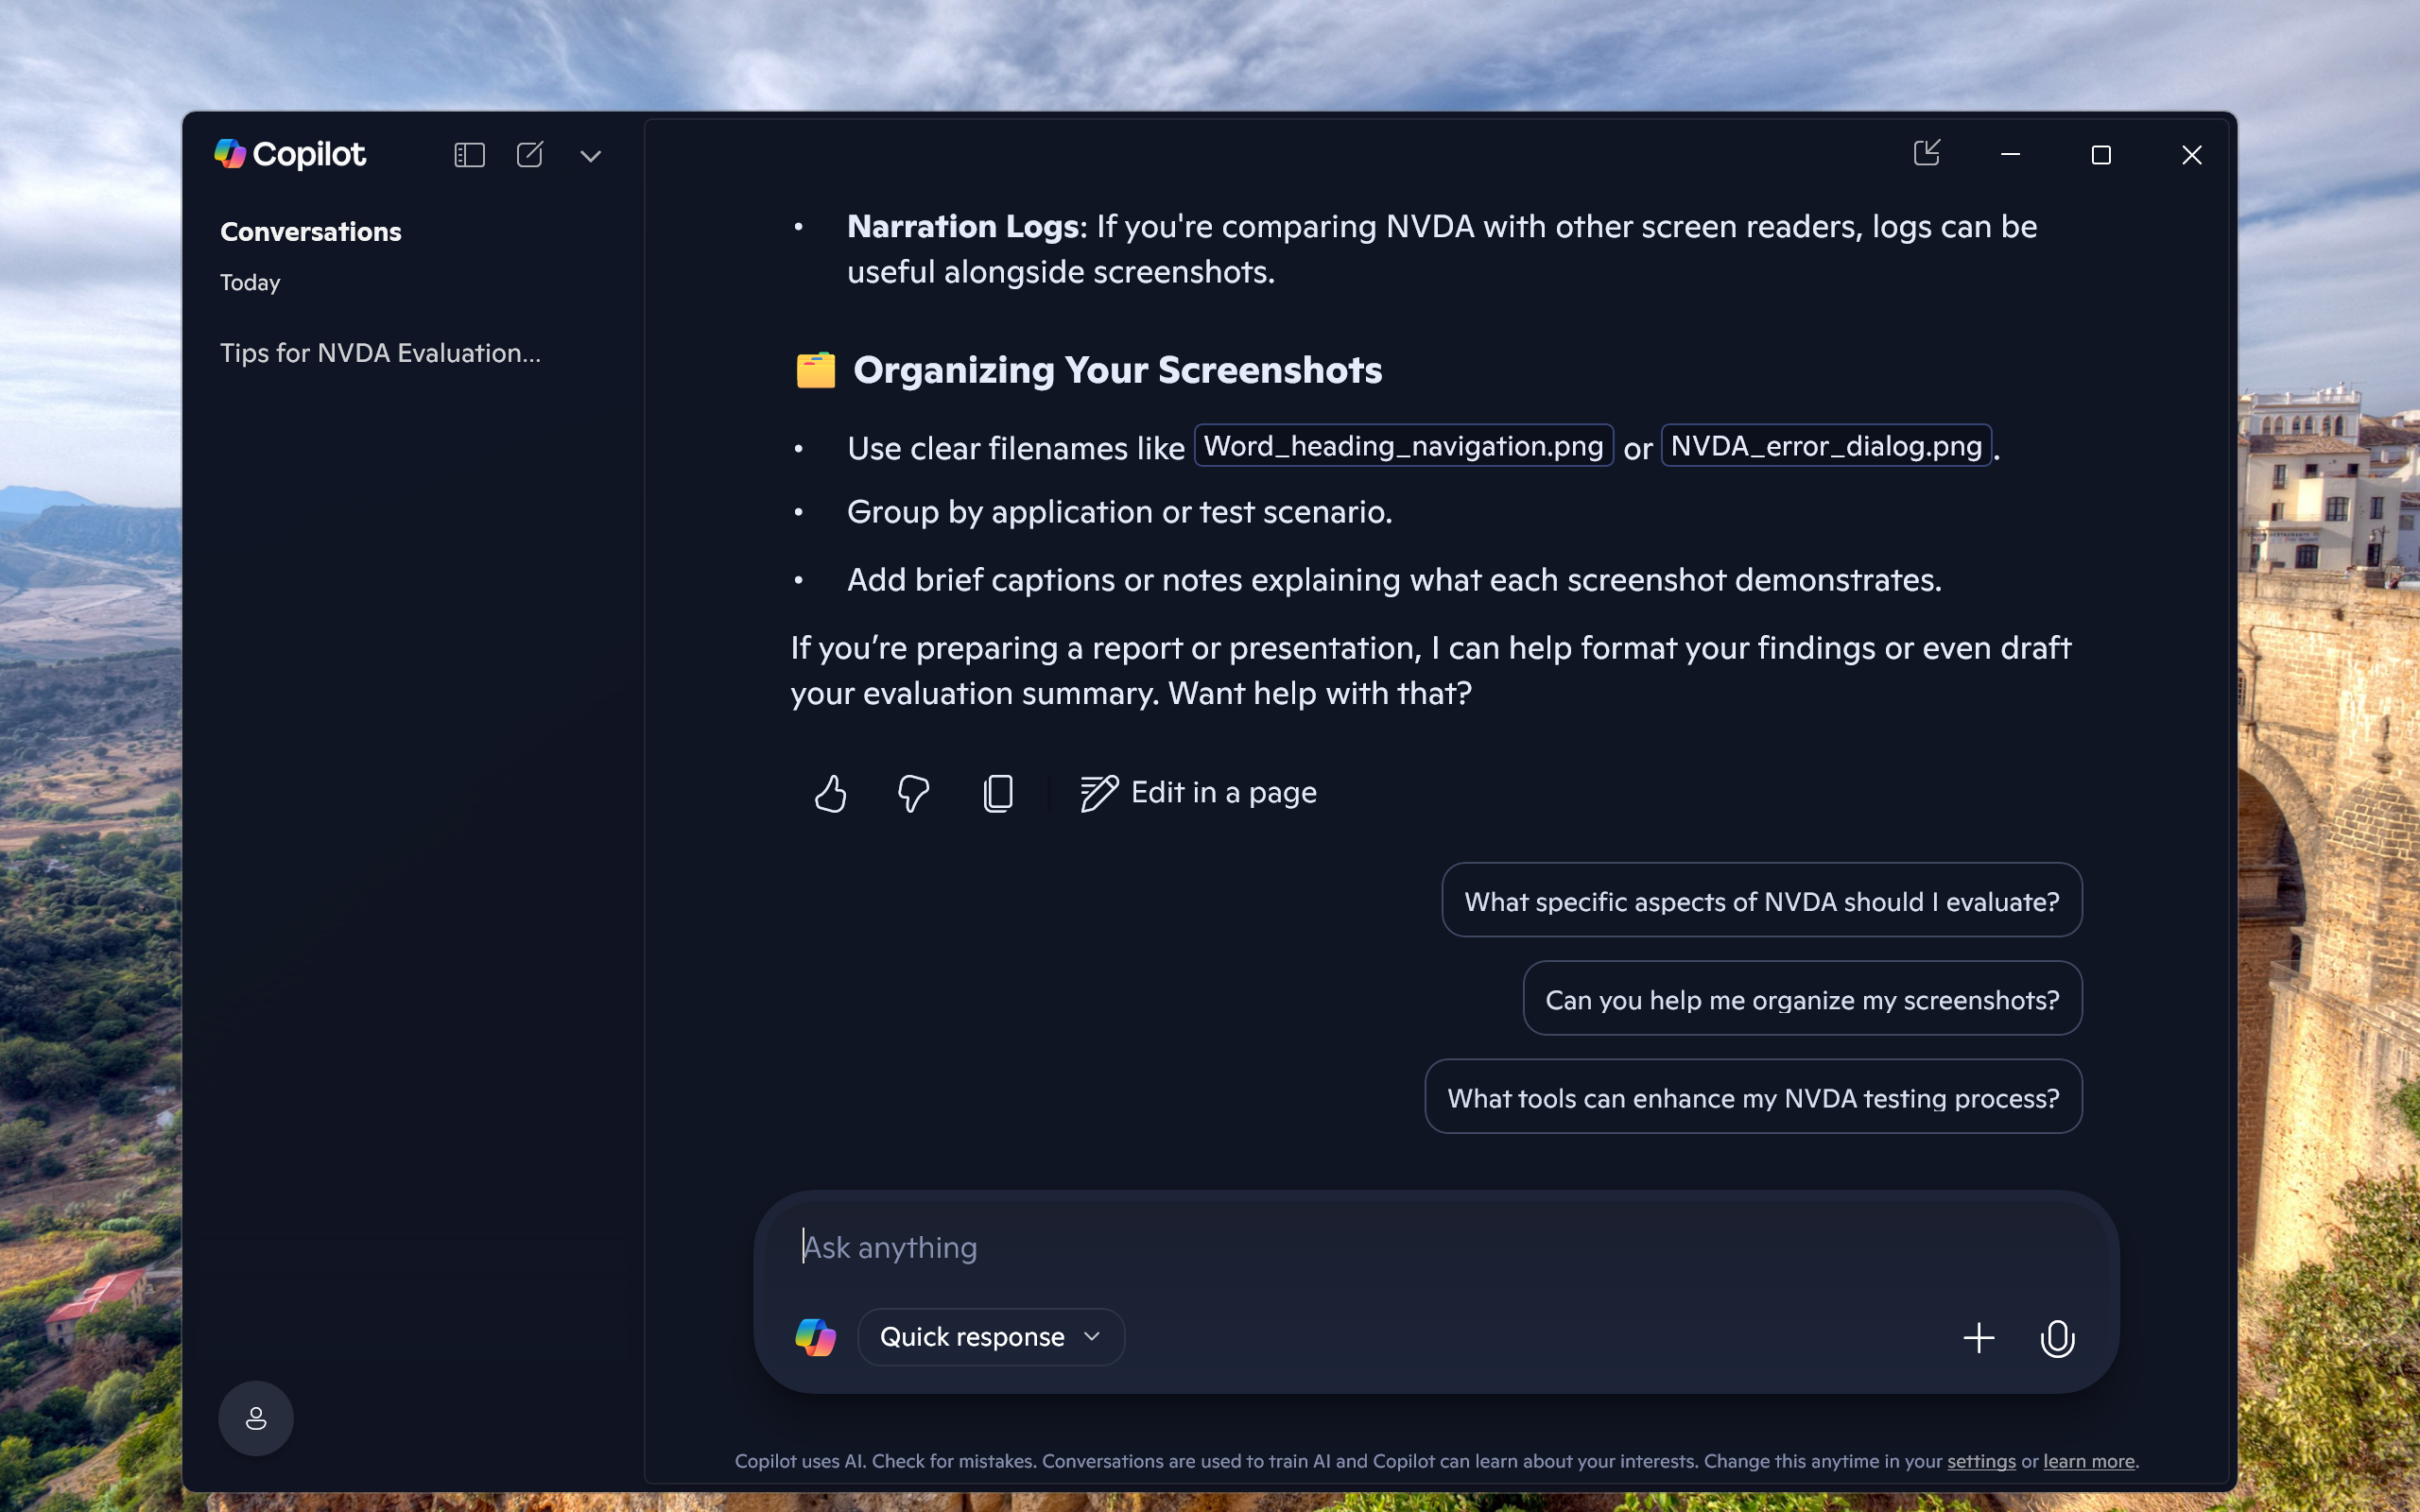
UI elements on screen:
"Desktop - window"
"window"
"Taskbar - pane"
"pane"
"pane"
"Running applications - pane"
"Copilot - window"
"System - menu bar - Contains commands to manipulate the window"
"System - menu item"
"Copilot - pane"
"Non Client Input Sink Window - window"
"Non Client Input Sink Window"
"AppWindow Custom Title Bar - pane"
"Minimize - button"
"Maximize - button"
"Close - button"
"pane"
"pane"
"window"
"pane"
"Conversation History - list"
"Conversations - text"
"Today - grouping"
"Today - text"
"Tips for NVDA Evaluation Screenshots Collection - list item"
"Tips for NVDA Evaluation Screenshots Collection - grouping"
"Account - button - Collapsed"
" - text"
"list"
"Got it, Dixant! If you're collecting screenshots for an NVDA (NonVisual Desktop Access) evaluatio..."
"grouping"
"list item"
"Got it, Dixant! If you're collecting screenshots for an NVDA (NonVisual Desktop Access) evaluatio..."
"Word_heading_navigation.png - text"
"NVDA_error_dialog.png - text"
"UI element"
"Good response - toggle button"
" - text"
"Bad response - toggle button"
" - text"
"Copy - button"
" - text"
"Edit in a page - button"
" - text"
"Edit in a page - text"
"grouping"
"What specific aspects of NVDA should I evaluate? suggested query - list item"
"What specific aspects of NVDA should I evaluate? - text"
"Can you help me organize my screenshots? suggested query - list item"
"Can you help me organize my screenshots? - text"
"What tools can enhance my NVDA testing process? suggested query - list item"
"What tools can enhance my NVDA testing process? - text"
"Copilot uses AI. Check for mistakes. Conversations are used to train AI and Copilot can learn abo..."
"settings - link"
"learn more - link"
"Ask anything - edit - This is a multi-line text box."
"Ask anything - edit"
"pane"
"Ask anything - text"
"Copilot - button"
"graphic"
"Open chat mode menu - combo box - Quick response"
"Quick response - text"
"More options - button"
" - text"
"Talk to Copilot - button"
" - text"
"Interrupt message - button"
" - text"
"Copilot - graphic"
"Close sidebar - button"
" - text"
"New conversation - button"
" - text"
"More actions - button"
" - text"
"Open quick view - button"
" - text"
"System - menu bar"
"System - menu item"
"window"